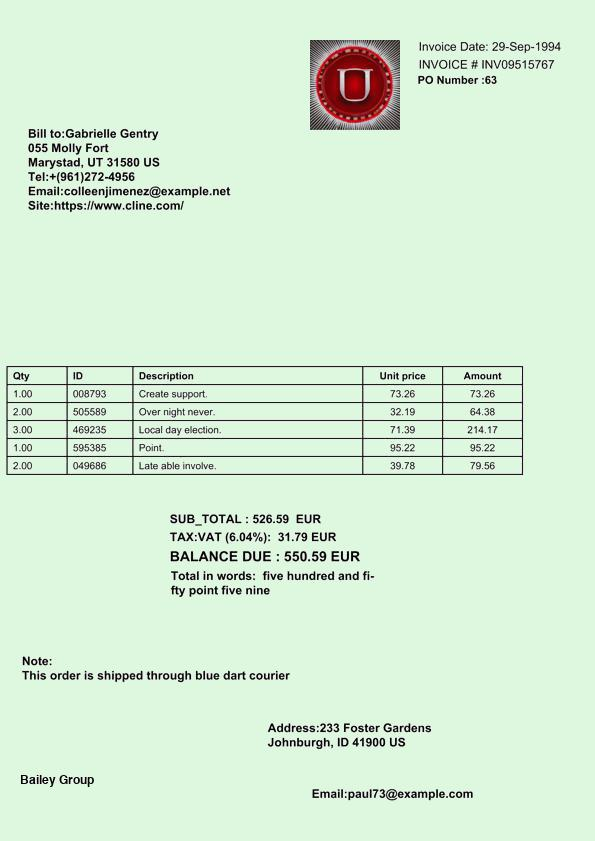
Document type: Invoice